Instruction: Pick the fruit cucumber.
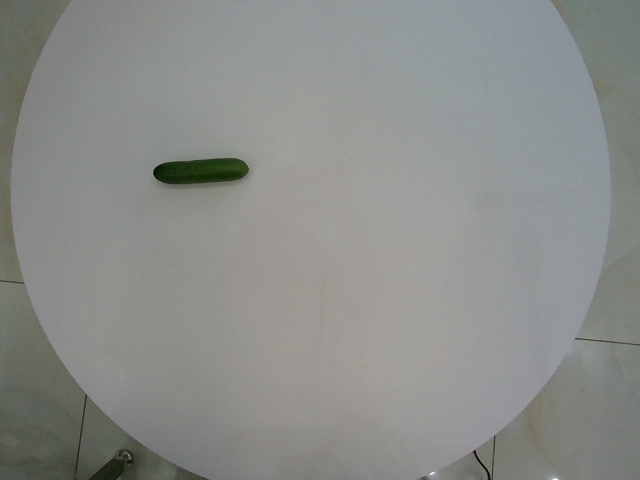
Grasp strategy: vertical